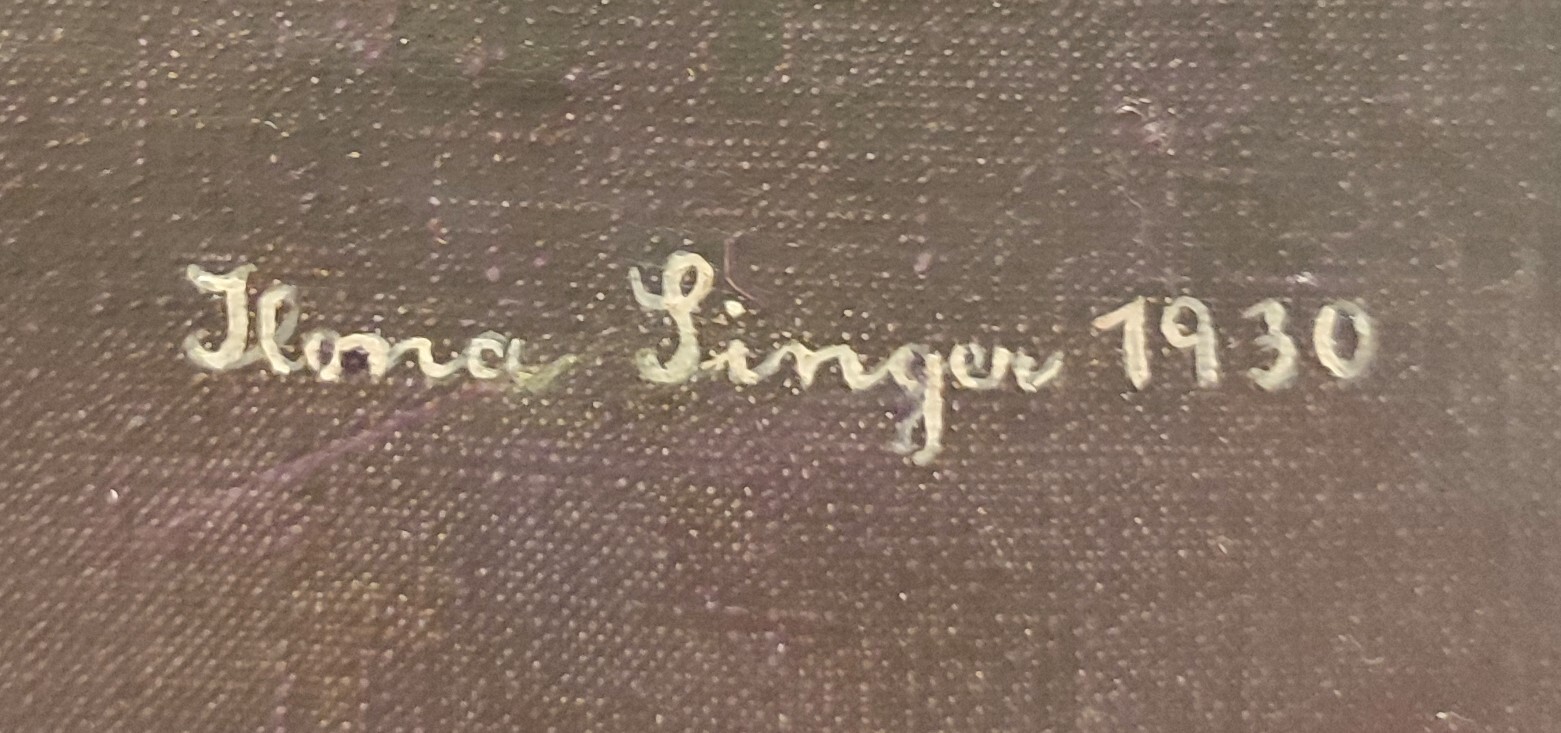
Signature of: ilona singer weinberger